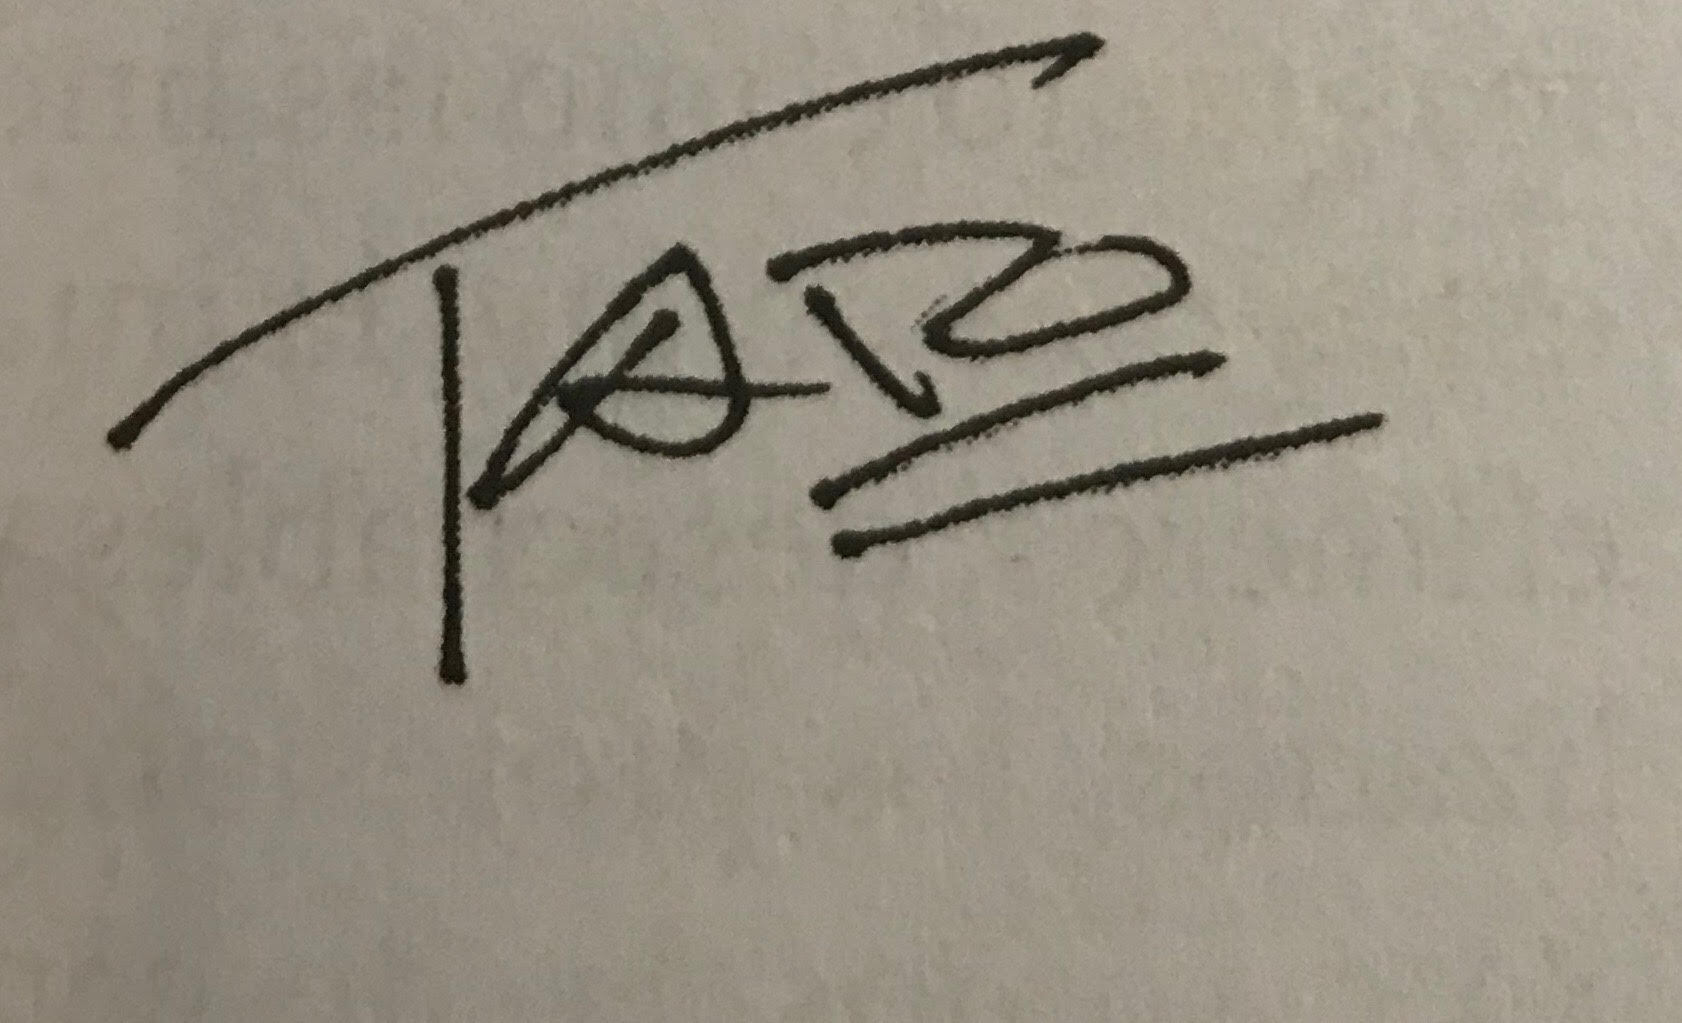
Signature of: horacio lópez